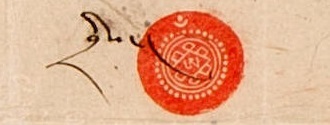
Signature of: thubten gyatso